Question: How is the property described in the document?
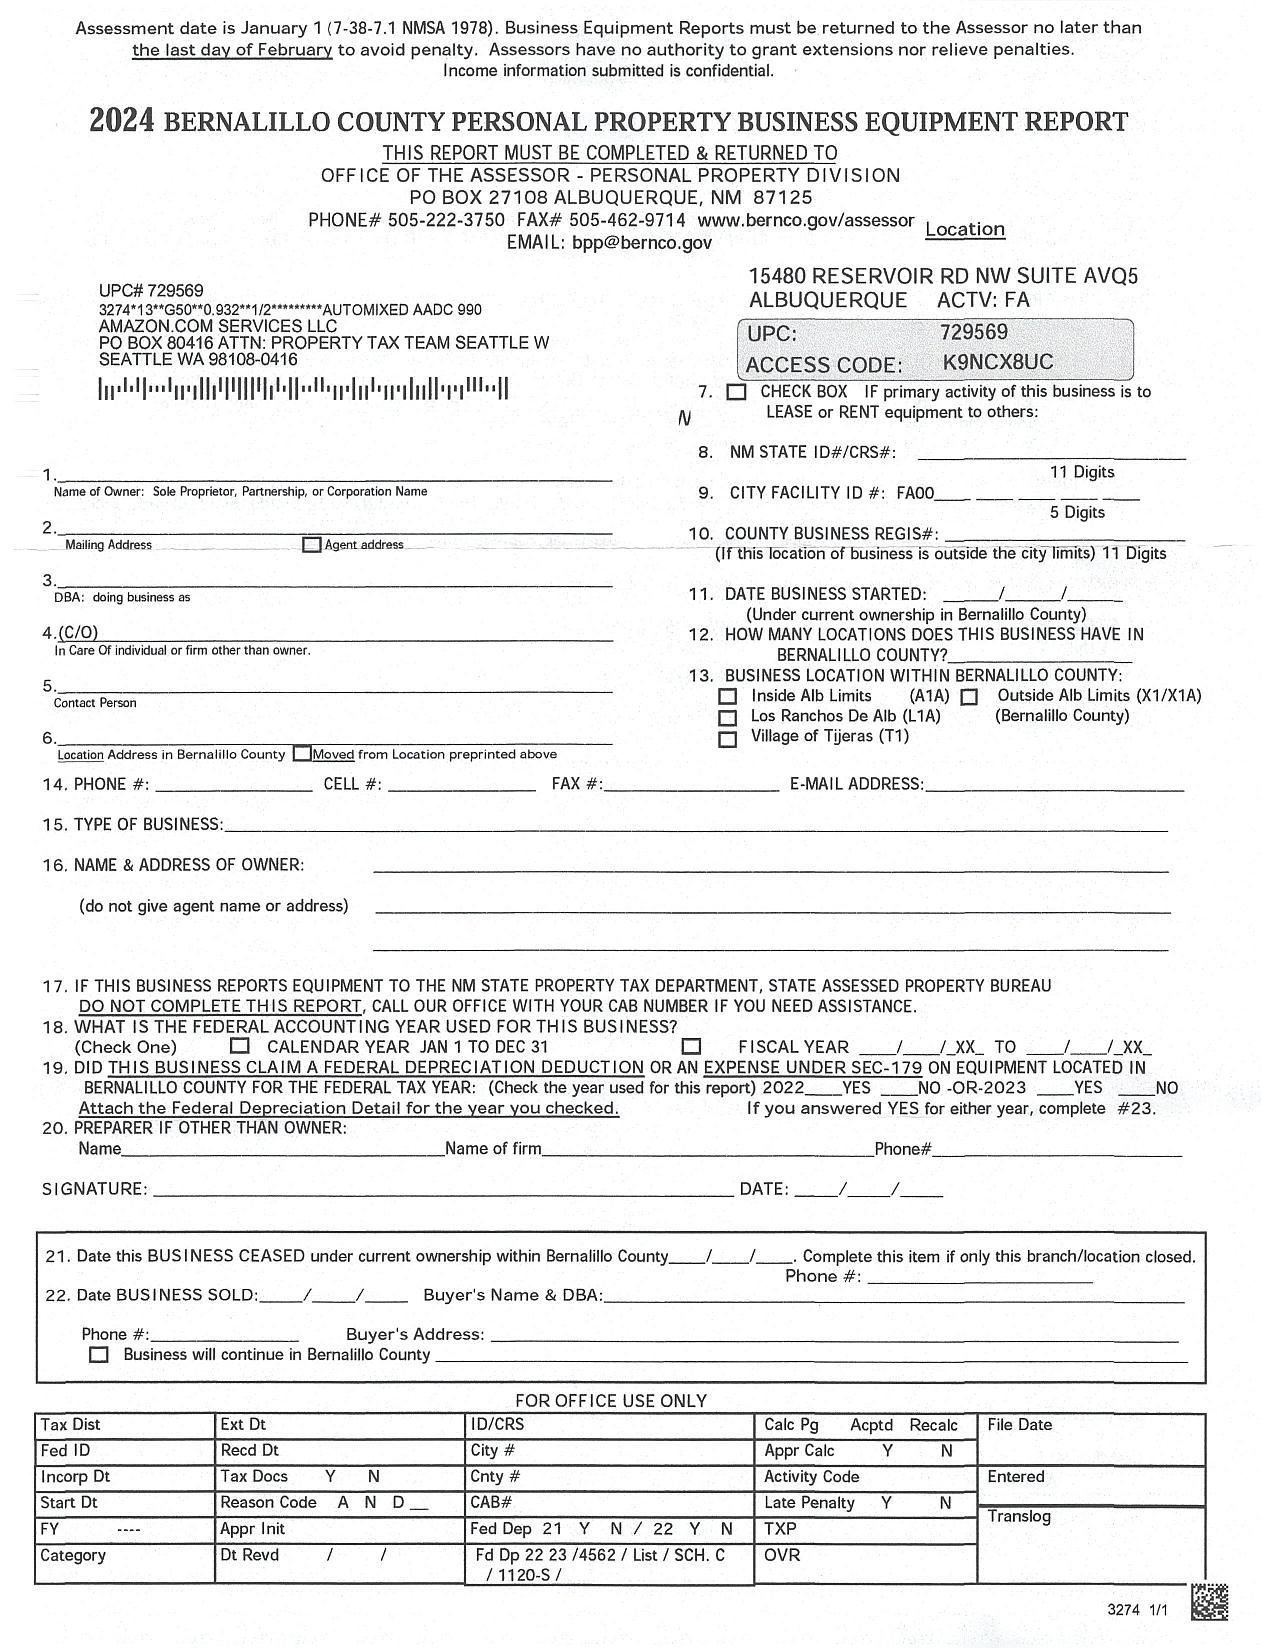
Answer: "BUSINESS EQUIPMENT REPORT"